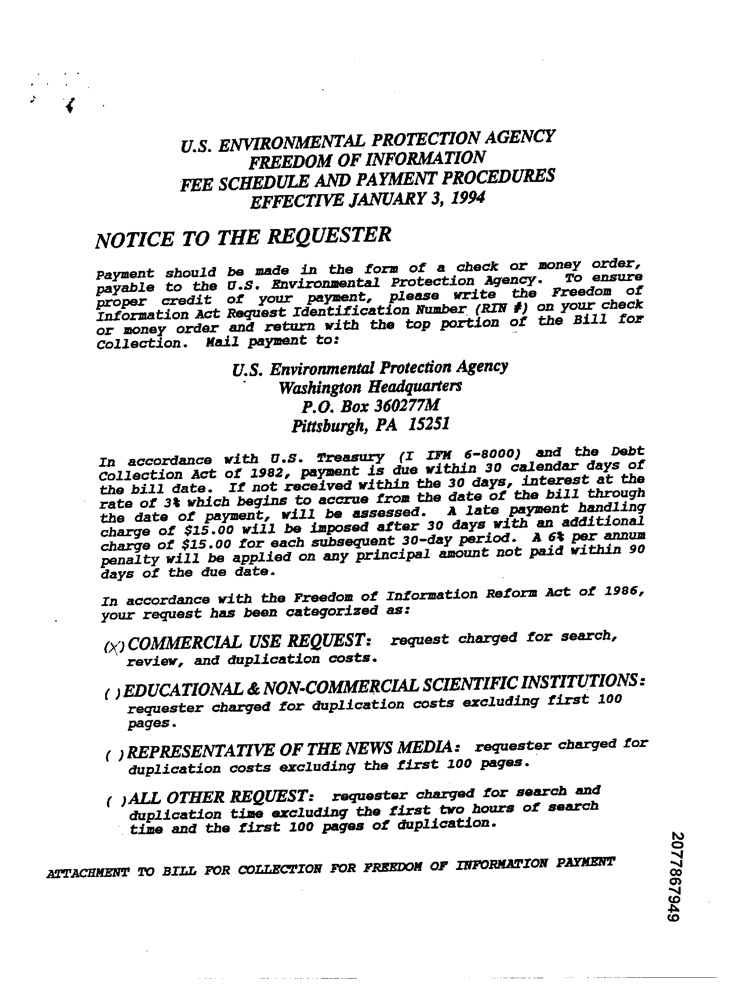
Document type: Invoice